Question: What jurisdiction, city, or county is the document associated with?
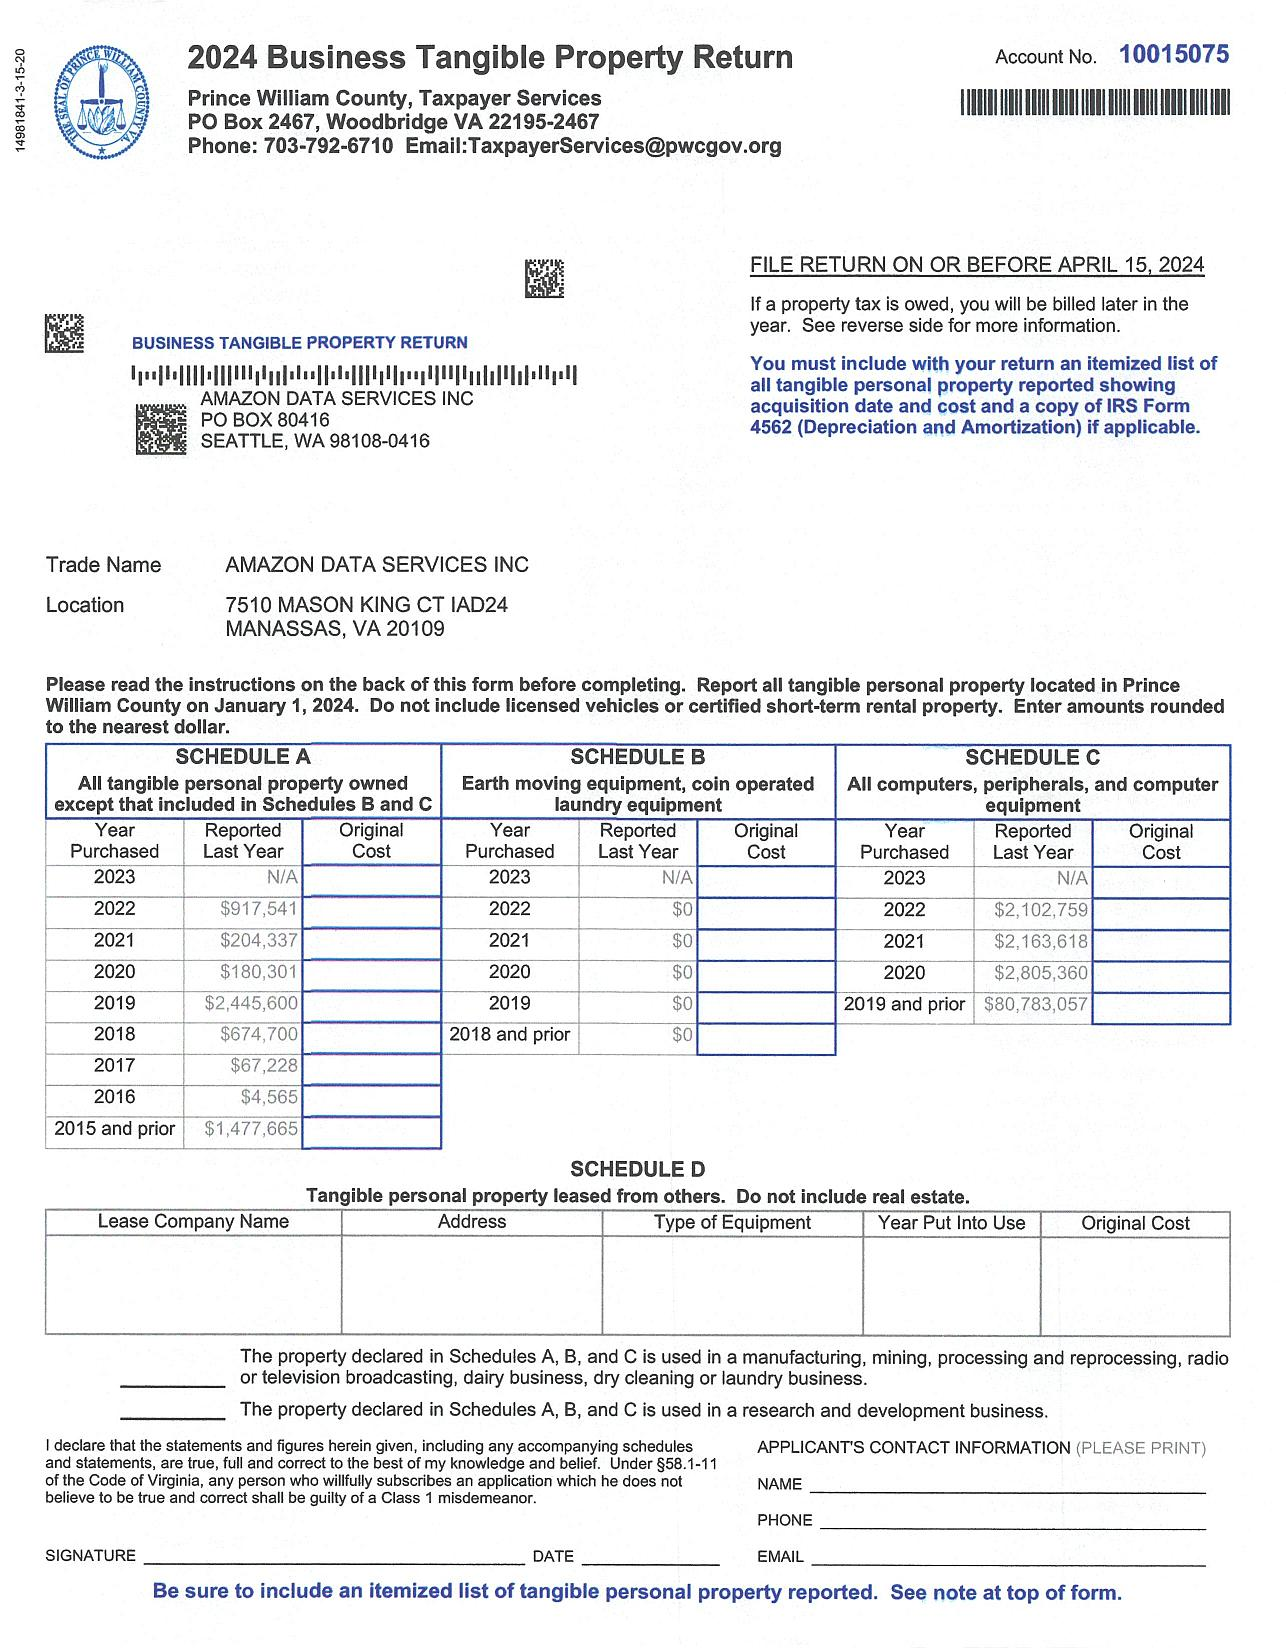
Answer: "Prince William County"